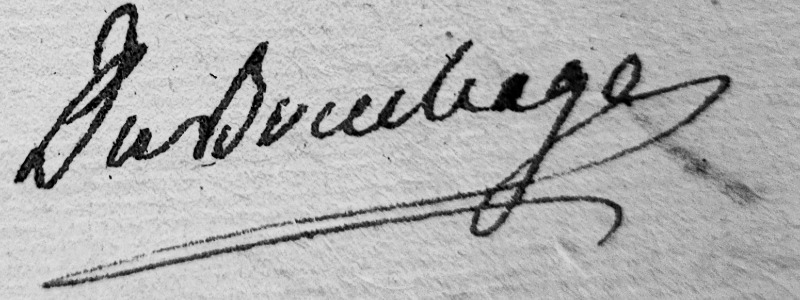
Signature of: marc joseph de gratet dubouchage 0